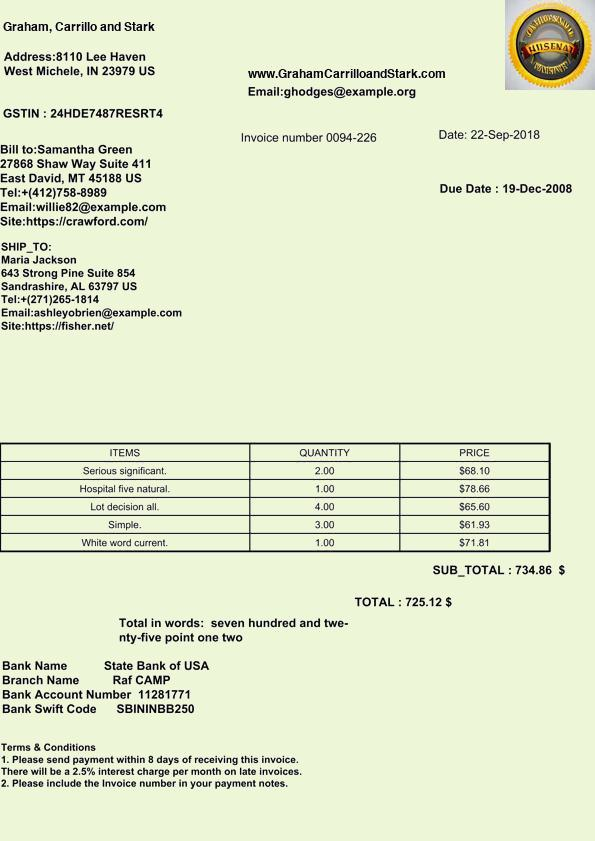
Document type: Invoice